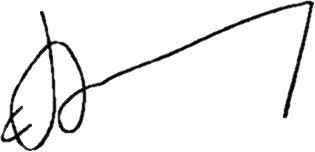
Signature of: serhiy kaplin